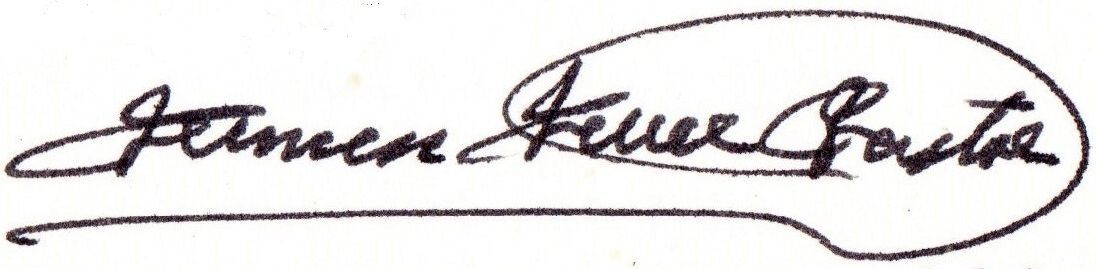
Signature of: francesc ferrer pastor